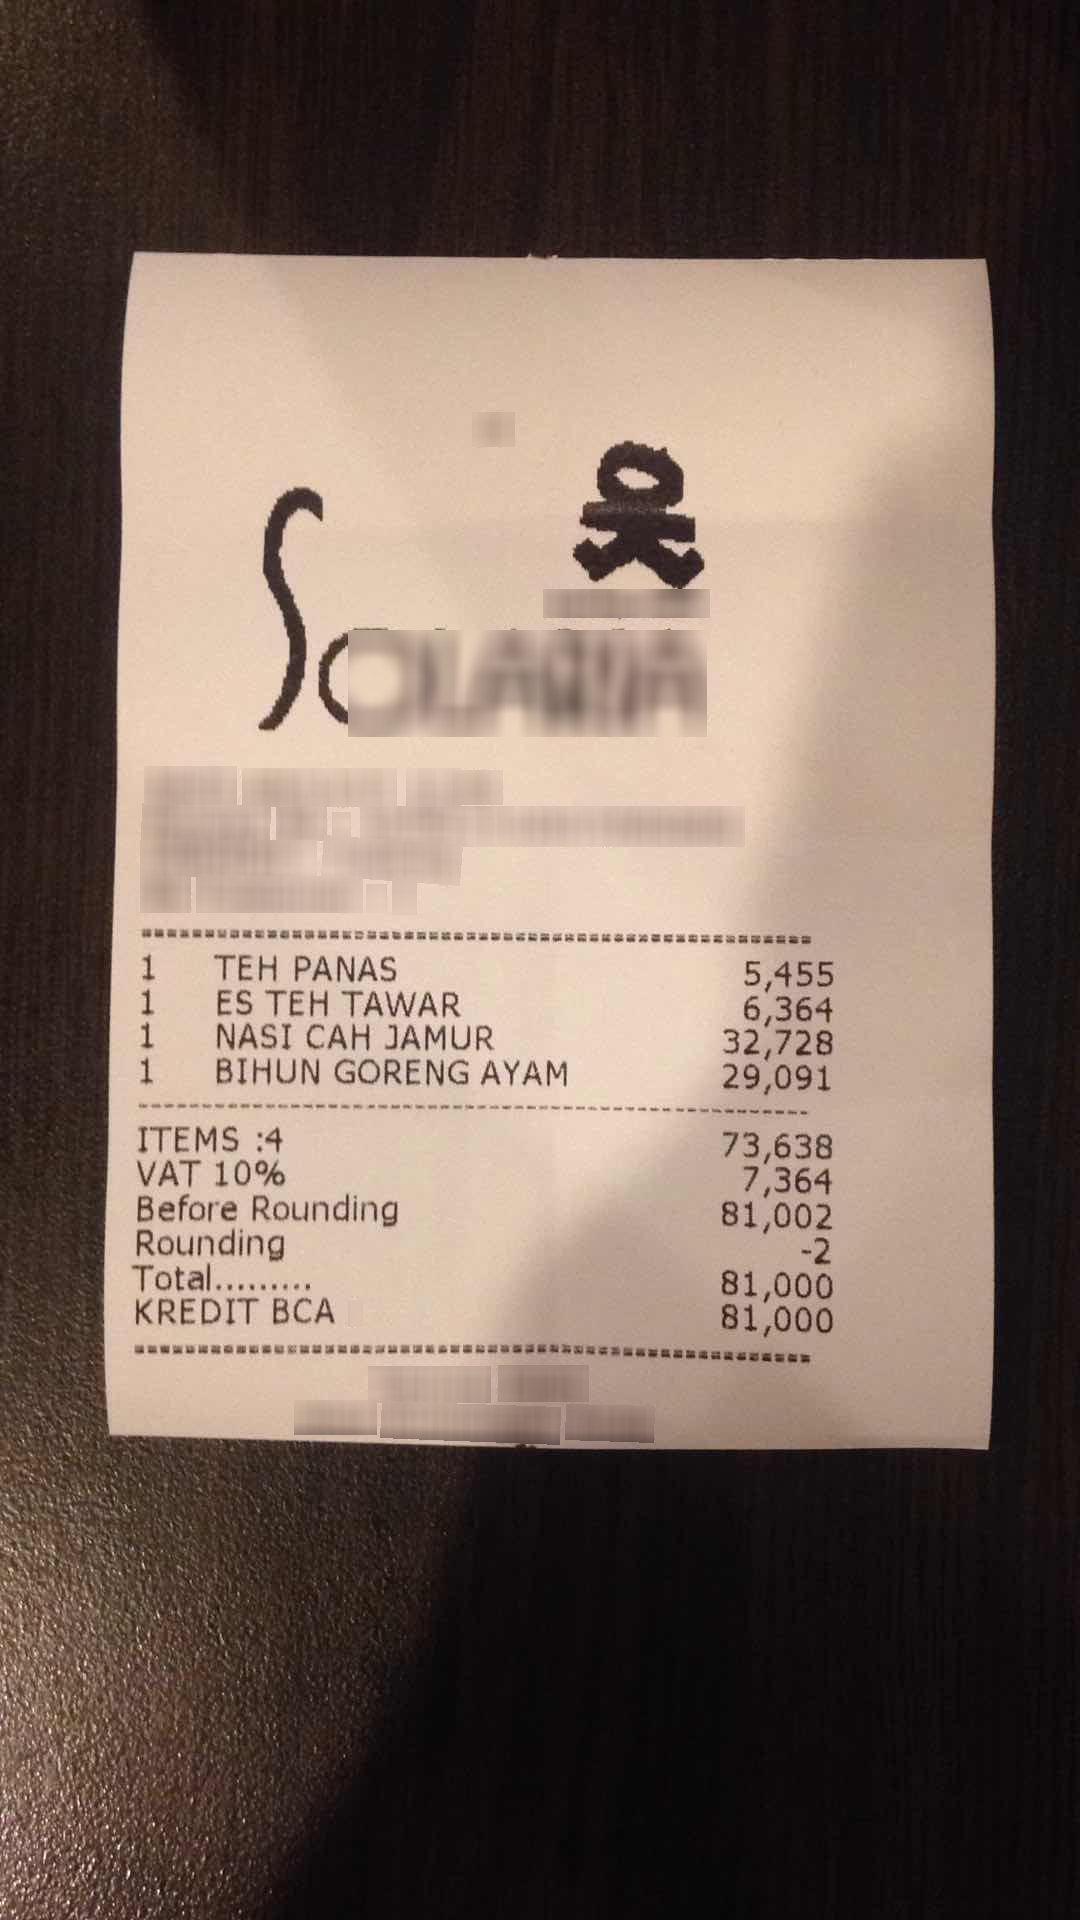
Number of items: 4
Subtotal: 81,002 73,638
Tax: 7,364
Other charges: -2
Total: 81,000
OCR text regions:
text: Before
text: Rounding
text: 81,002
text: 1
text: TEH
text: PANAS
text: 5,455
text: 1
text: ES
text: TEH
text: TAWAR
text: 6,364
text: 1
text: NASI
text: CAH
text: JAMUR
text: 32,728
text: 1
text: BIHUN
text: GORENG
text: AYAM
text: 29,091
text: Total.
text: 81,000
text: KREDIT
text: BCA
text: 81,000
text: ITEMS
text: :4
text: 73,638
text: Rounding
text: -2
text: VAT
text: 10%
text: 7,364